Question: What appears to be the issue?
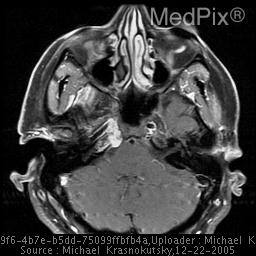
Answer: The findings suggest Homogeneous mass centered in the right petro-clival fissure. Low signal on T1, high on T2, with marked homogeneous enhancement. There is also extension of the tumor through the skull base into the right nasopharynx, anterior to the longus colli muscle and compressing it. The lesion is also producing mass effect in the region of the fossa of Rosenmueller.. Axial post contrast T1 with fat sat. Enhancing mass with areas of non enhacement likely representing chondroid matrix.. The patient might have a history of 37 year old woman who presented with headaches..